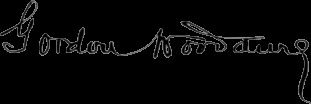
Signature of: gordon woodbury